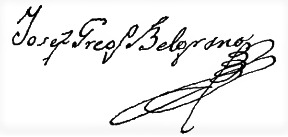
Signature of: josé gregorio belgrano